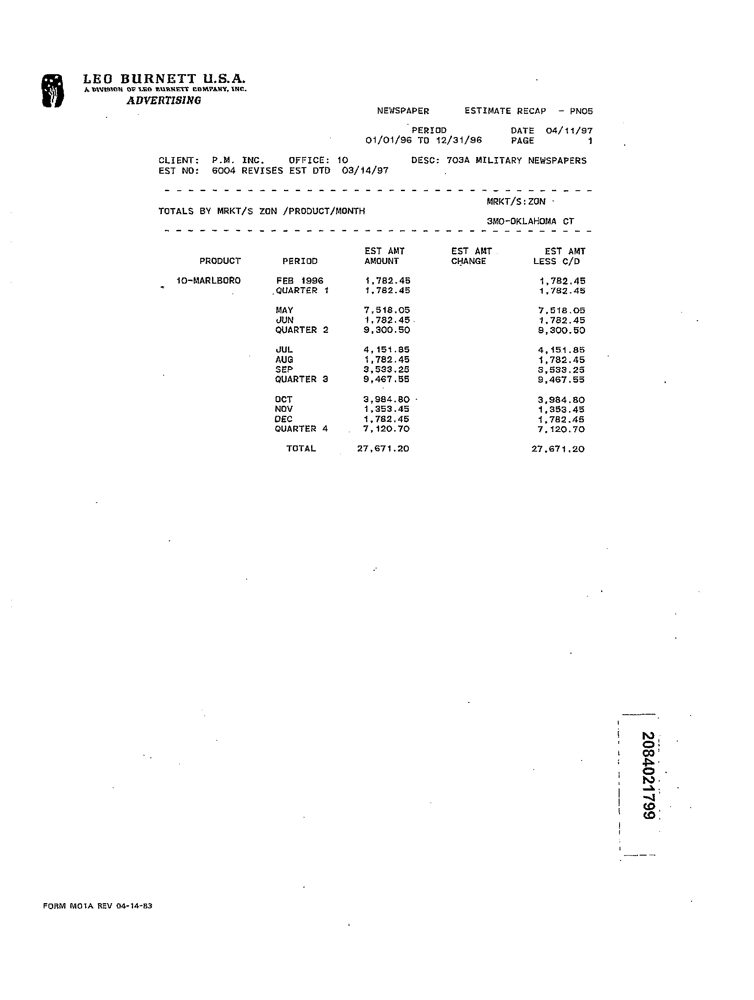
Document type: Invoice